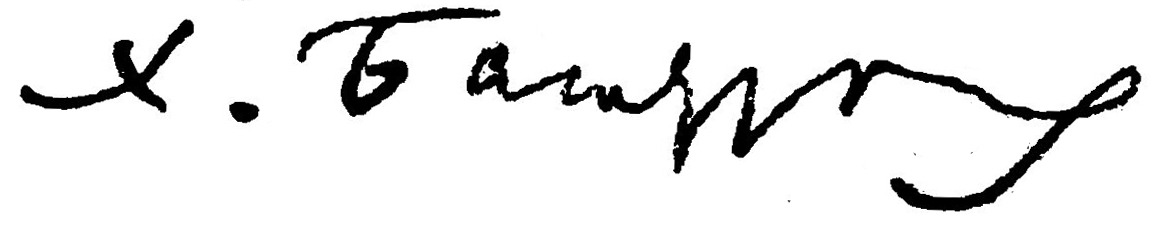
Signature of: q15064234